Question: What is the property identification or parcel number listed?
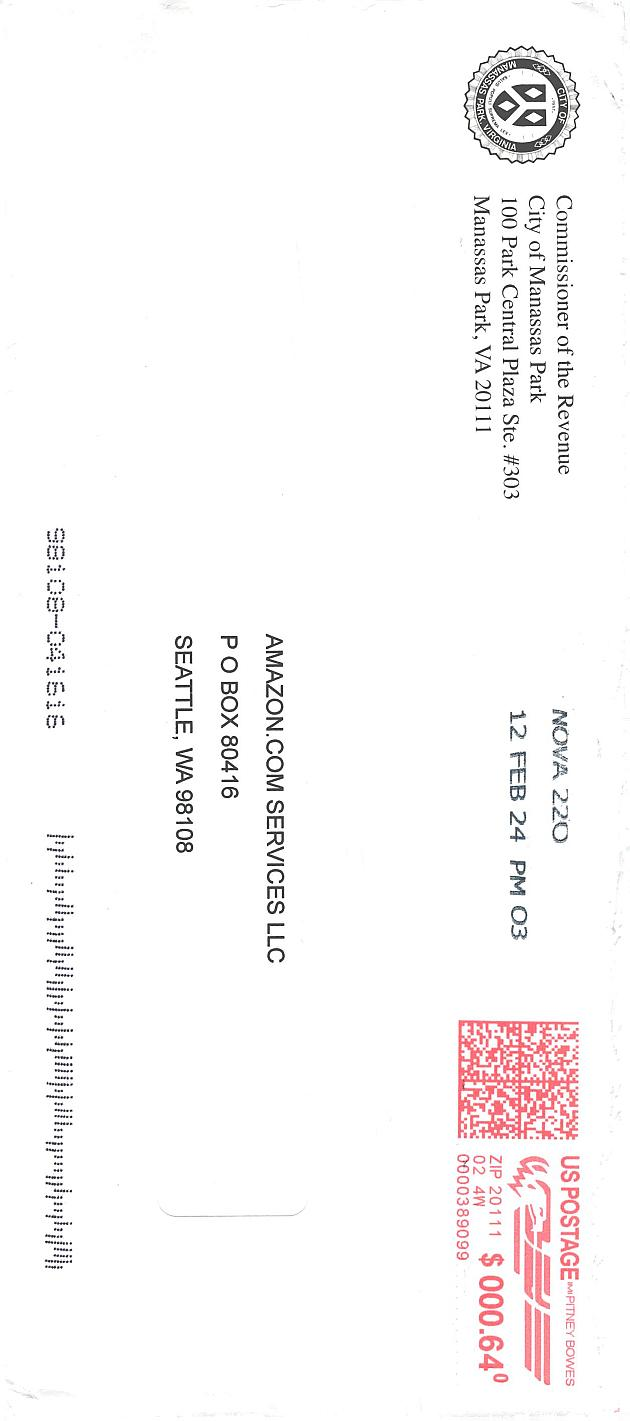
Answer: "BOX 846"